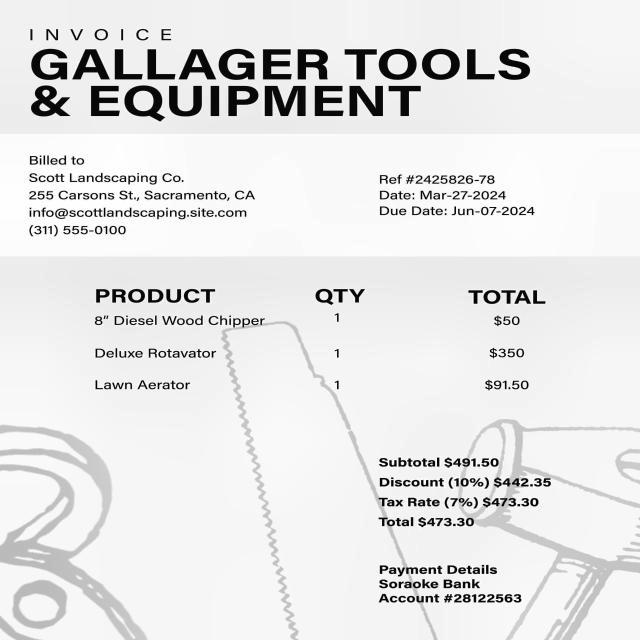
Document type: Invoice